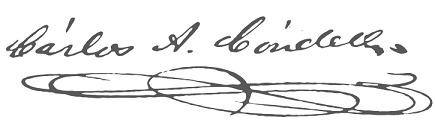
Signature of: carlos condell